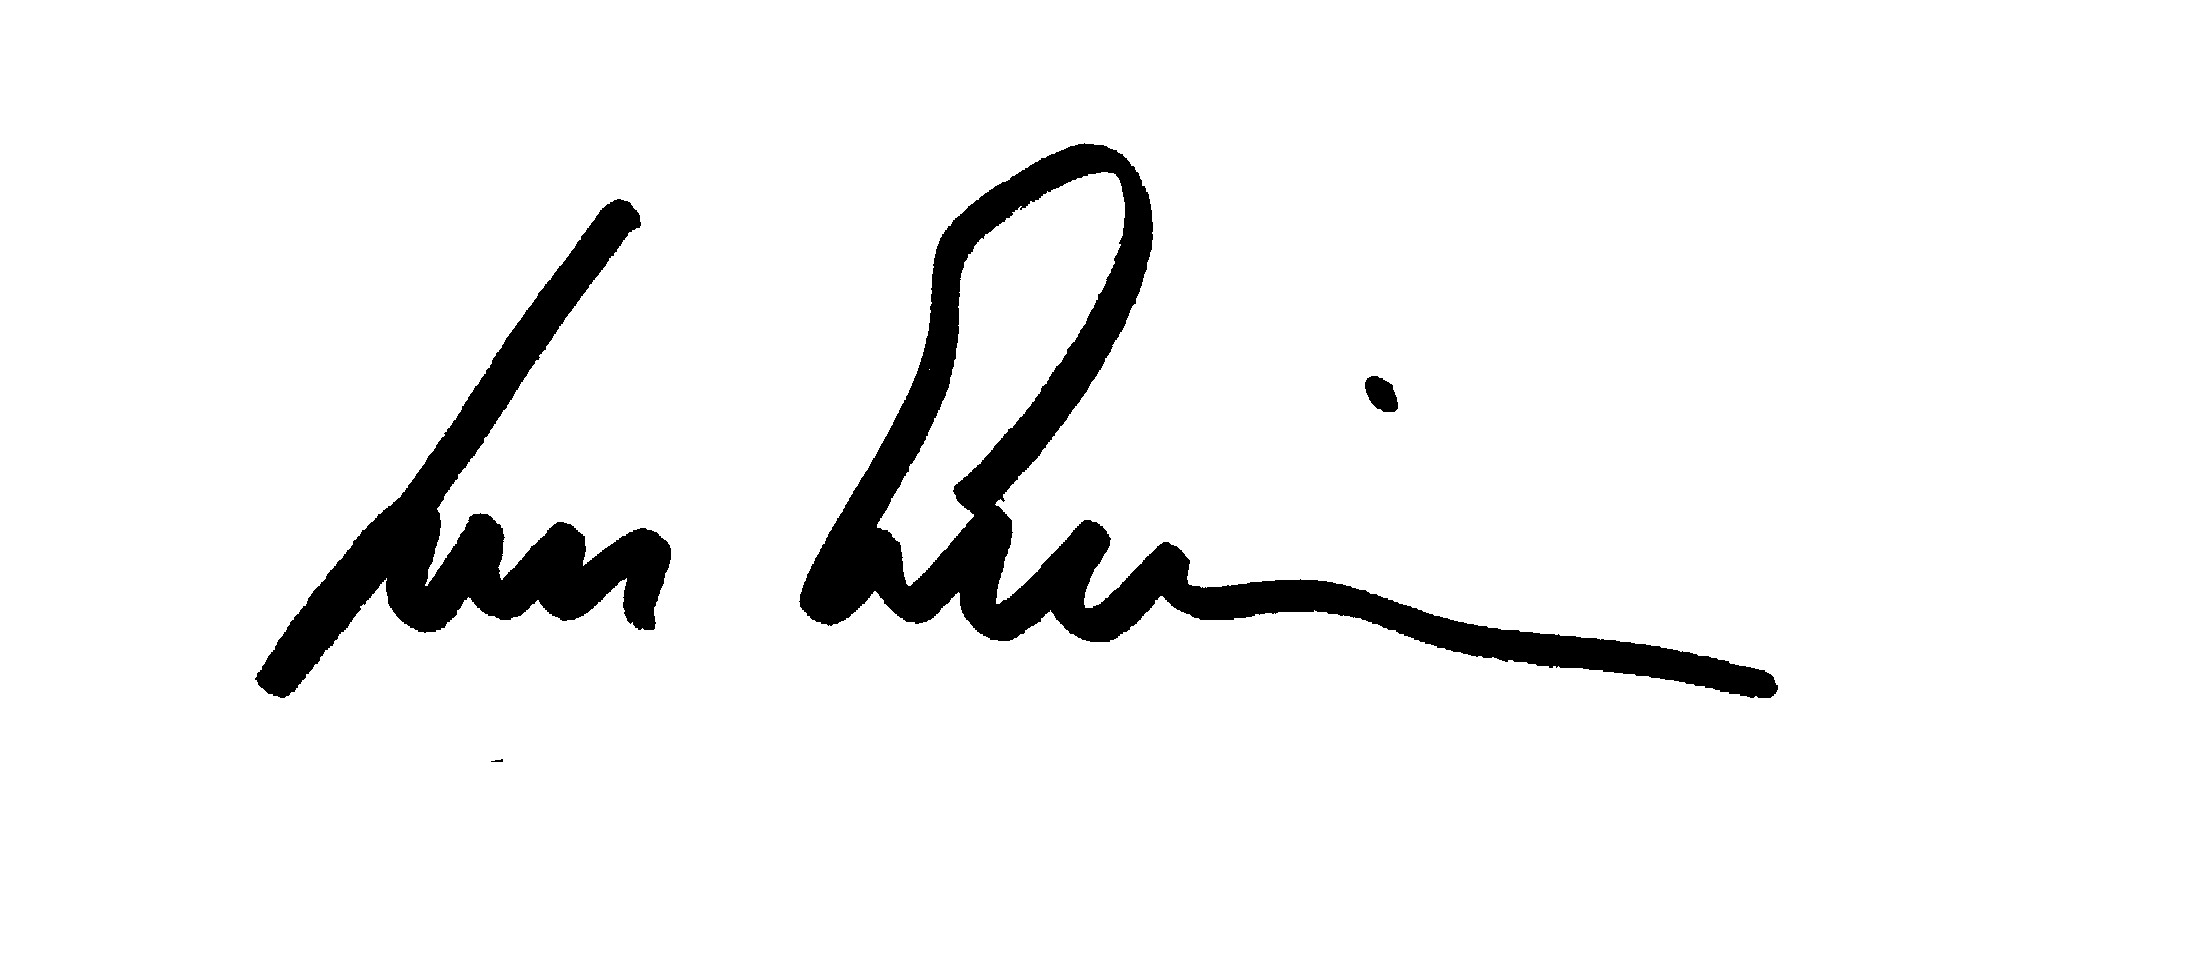
Signature of: joachim erwin